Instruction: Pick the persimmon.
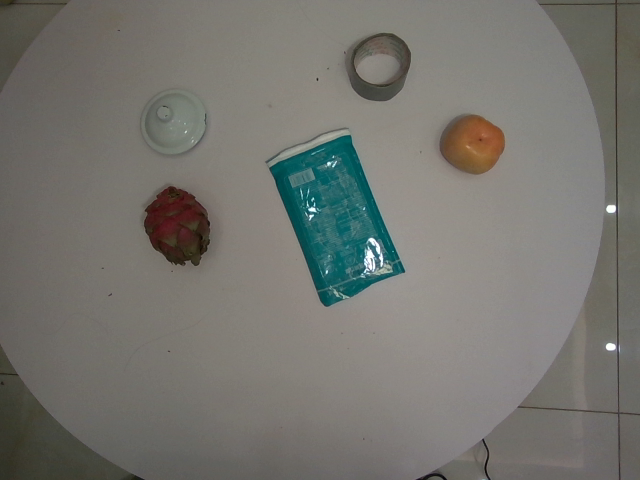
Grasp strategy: vertical